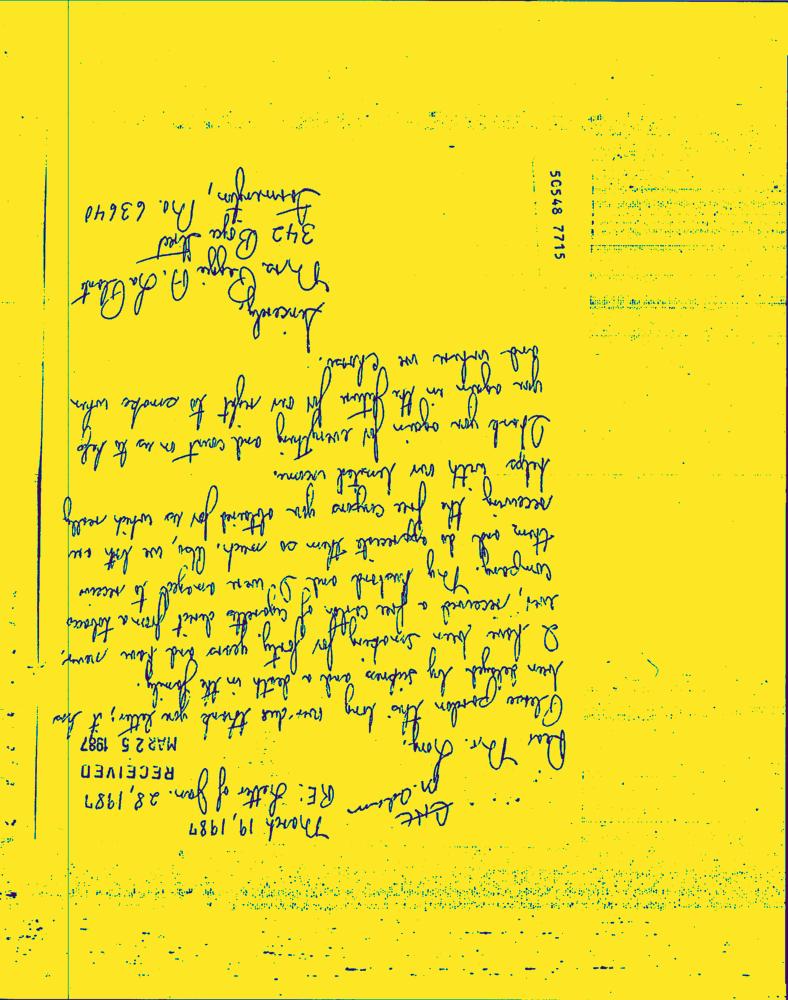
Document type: Hand-Written